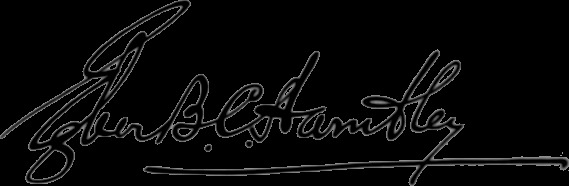
Signature of: egbert hambley